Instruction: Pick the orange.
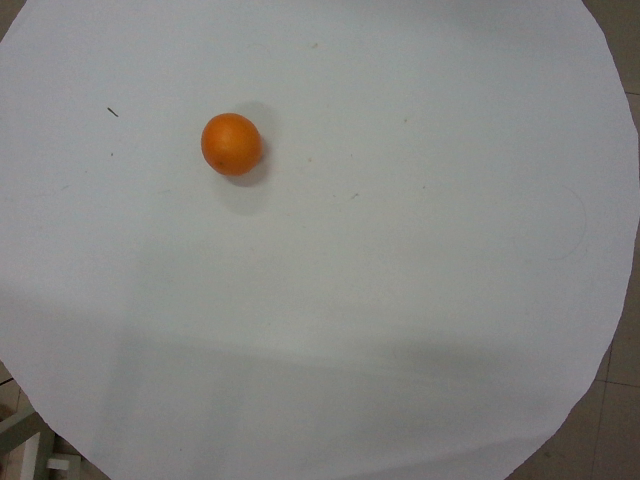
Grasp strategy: vertical